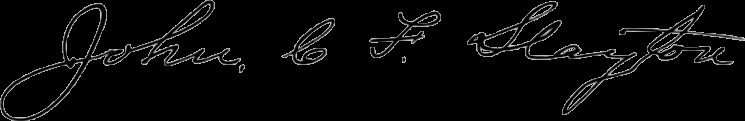
Signature of: john c f slayton